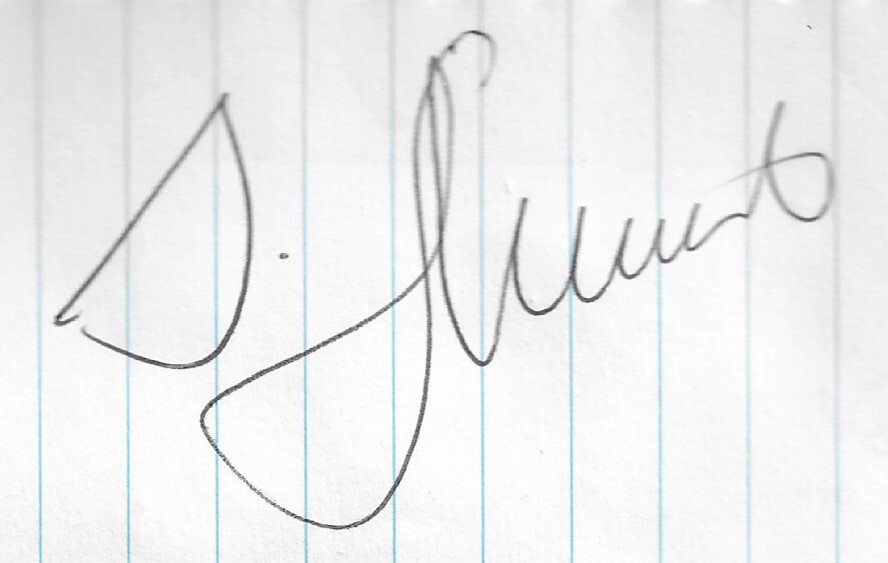
Signature of: igor minaev